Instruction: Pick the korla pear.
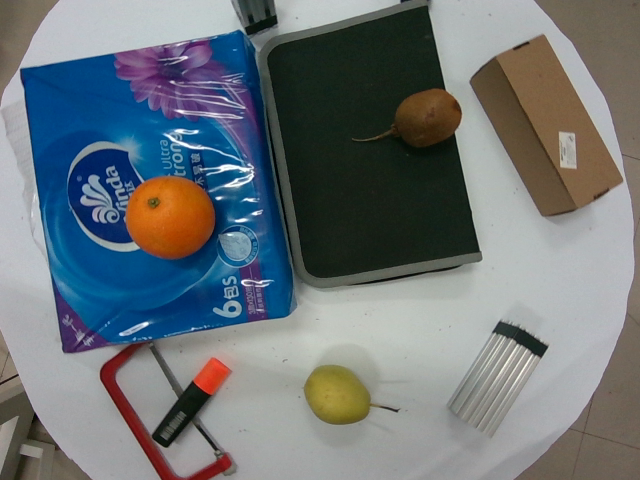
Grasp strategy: vertical